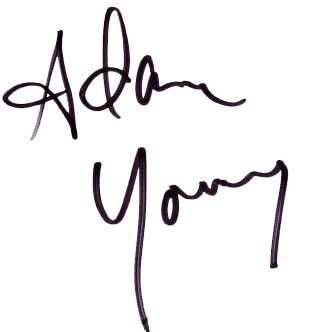
Signature of: adam young